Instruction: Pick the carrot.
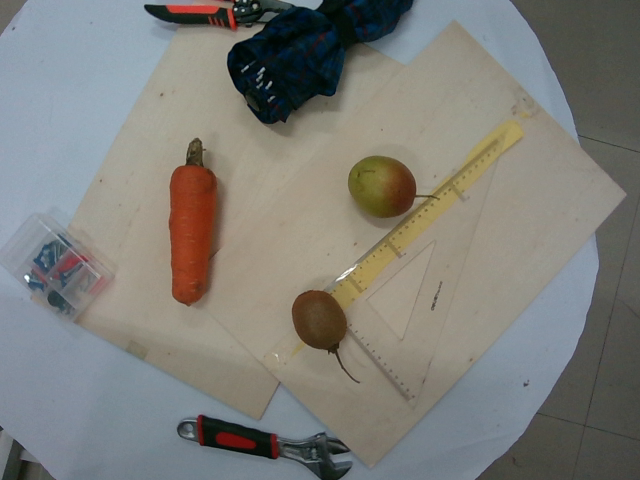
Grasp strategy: vertical